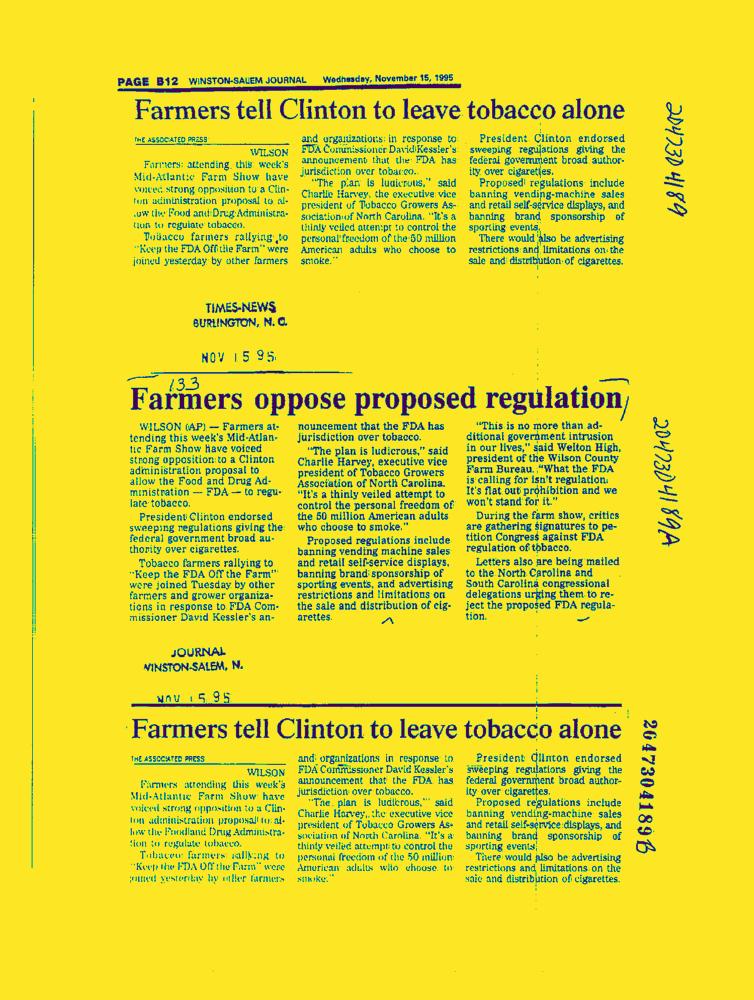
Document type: News-Article